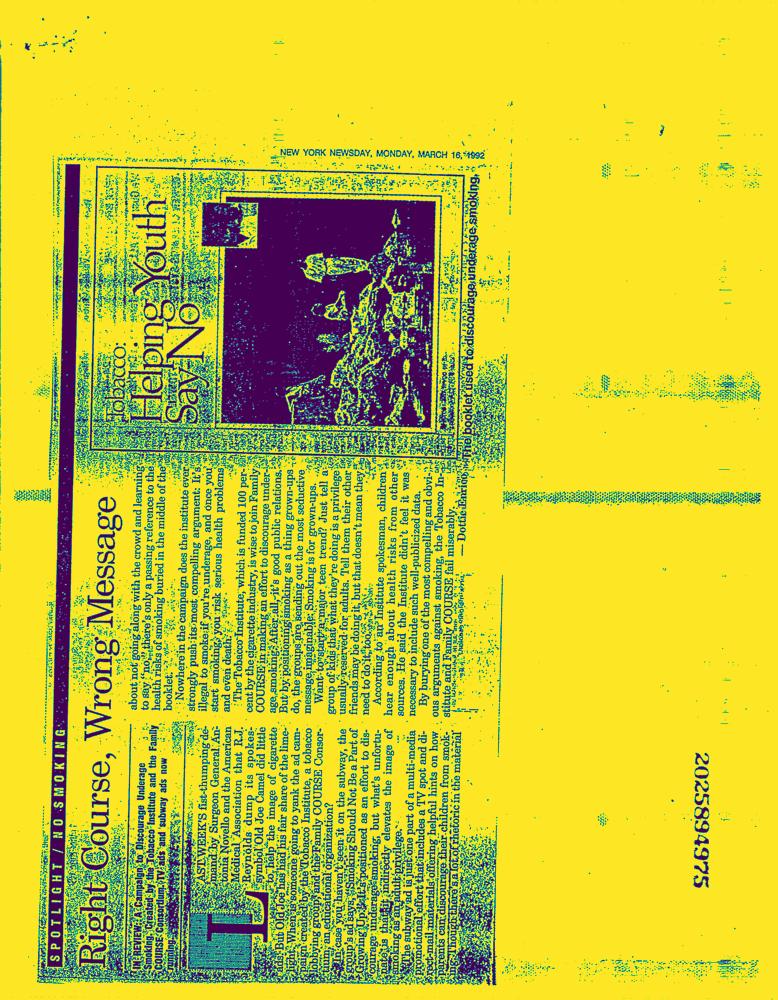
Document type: News-Article